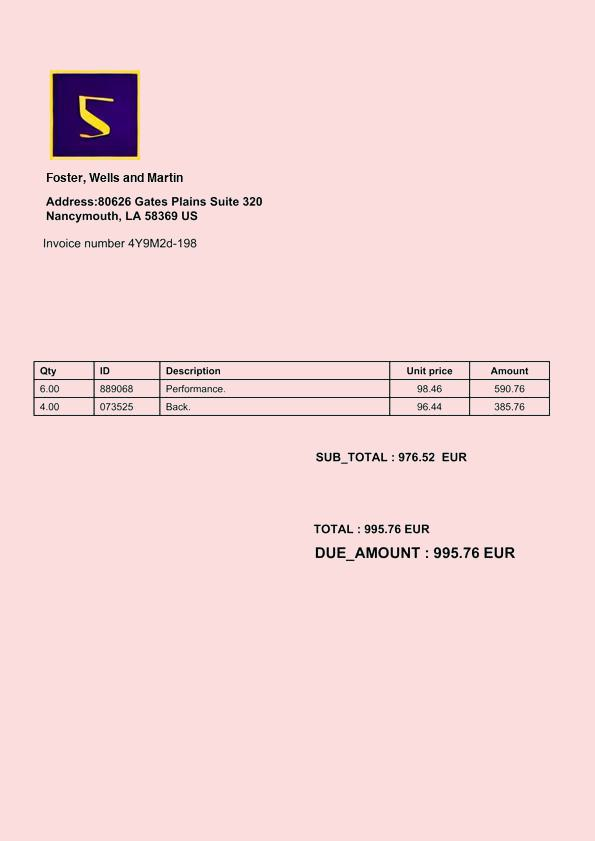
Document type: Invoice